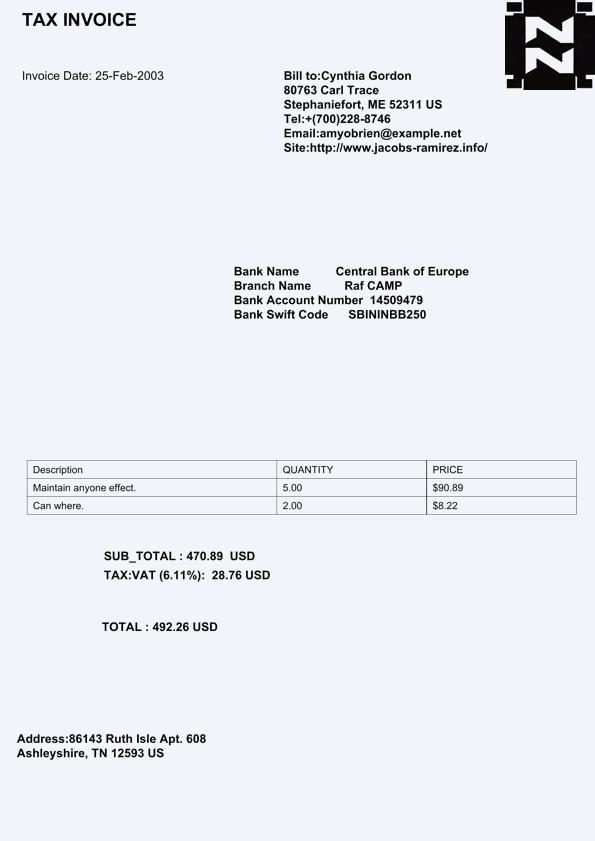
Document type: Invoice